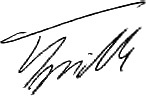
Signature of: vladimír špidla